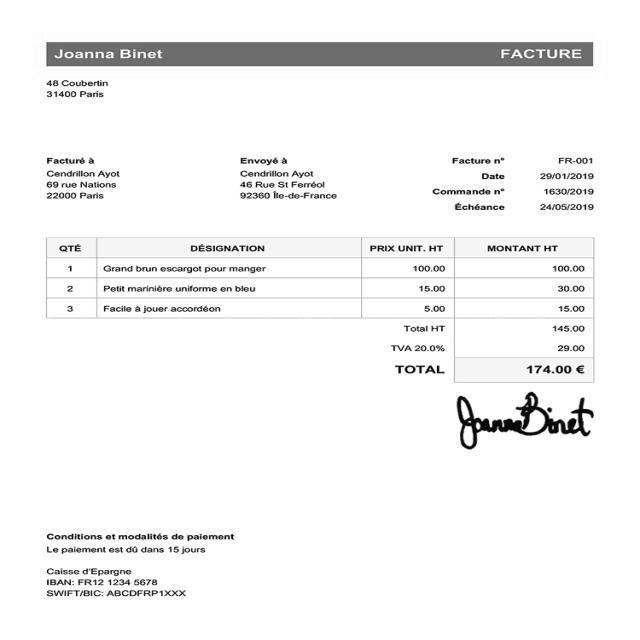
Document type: Invoice